Question: How does the patient history play a role?
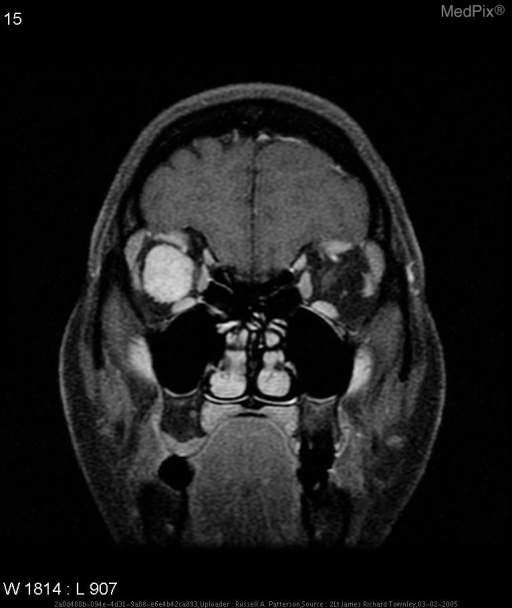
Answer: The patient's history of 41-year-old female bulging eye is key in understanding the case.